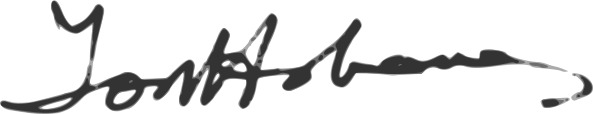
Signature of: ion hobana